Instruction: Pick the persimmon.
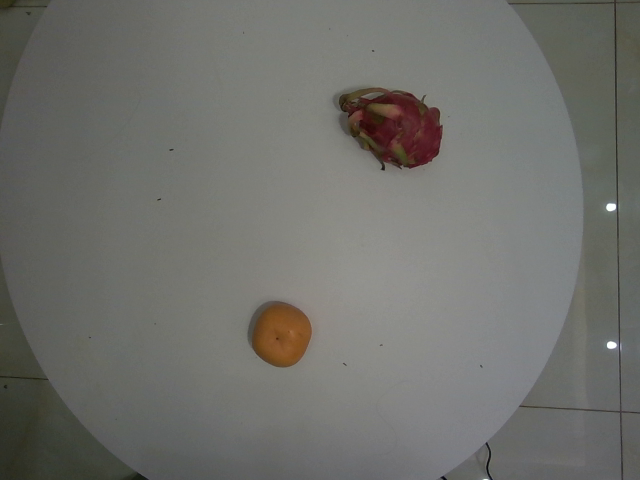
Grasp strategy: vertical